Question: What do the imaging results show?
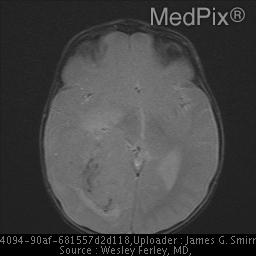
Answer: The imaging shows CT:  High density mass in the trigone of the right lateral ventricle. Mass effect.

MRI: Right lateral ventriclular mass with separate enhancing mass in left temporal horn, suggesting carcinoma.  Mass effect with midline shift.  Acute hemorrhage, right temporal horn, best seen on GRE images.  Trapping of right temporal horn Hydrocephalus.